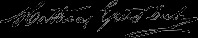
Signature of: mathias loras